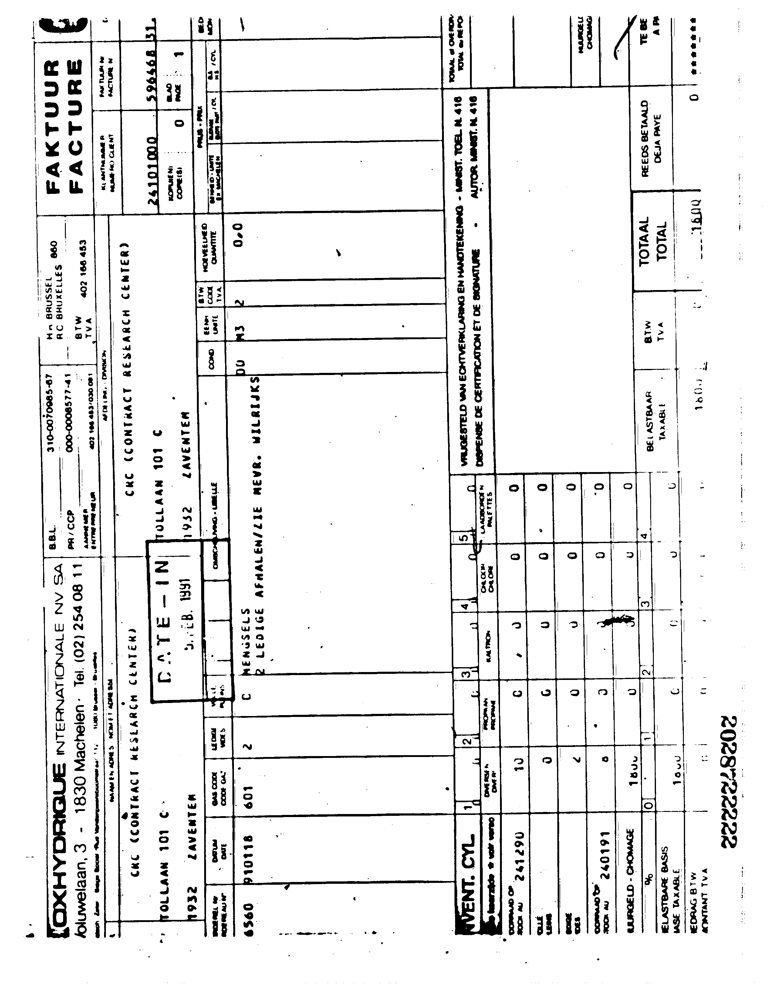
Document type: Invoice